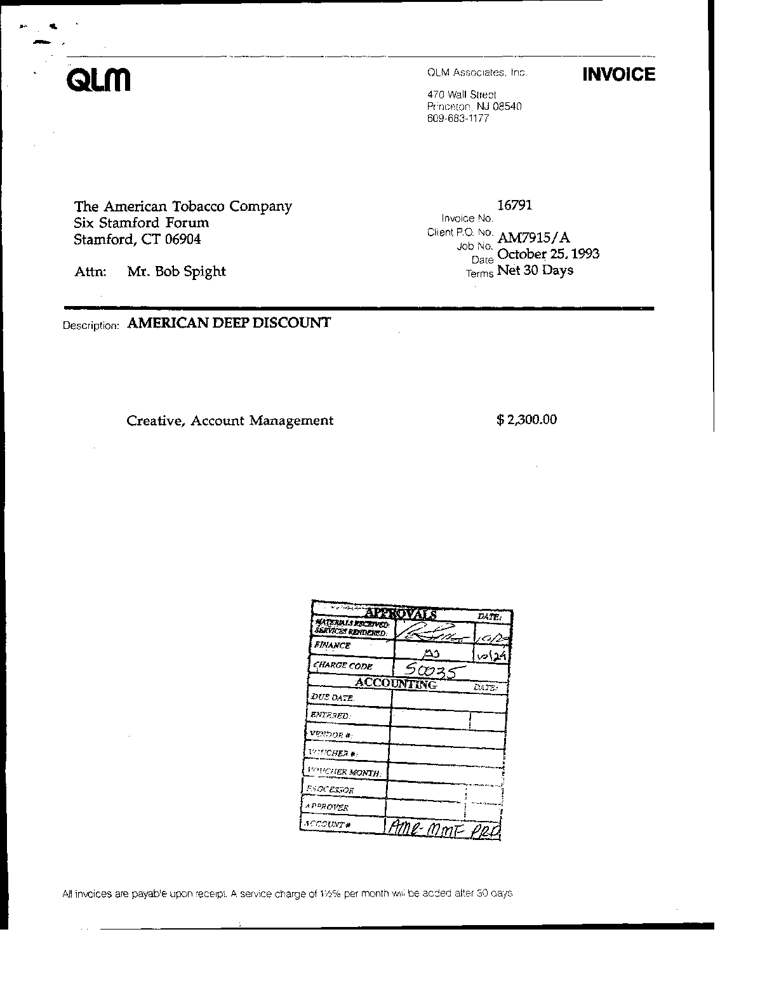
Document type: Invoice